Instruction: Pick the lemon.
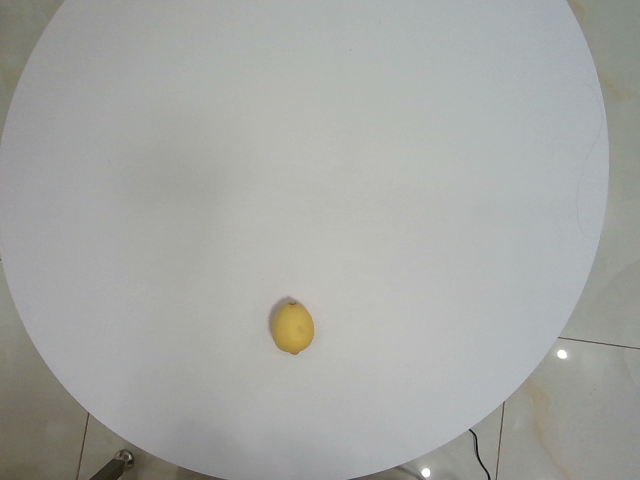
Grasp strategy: vertical